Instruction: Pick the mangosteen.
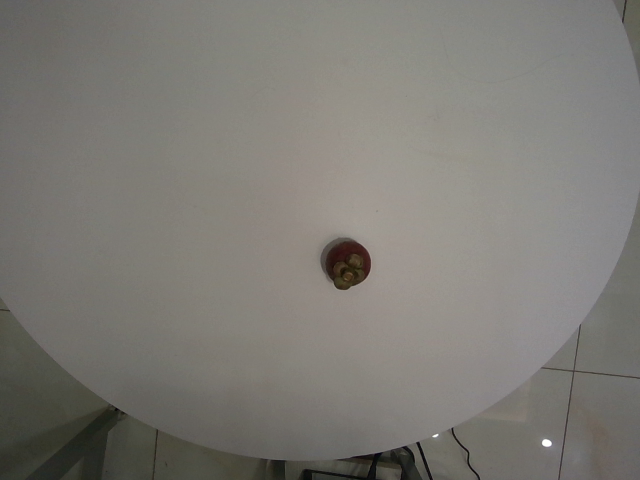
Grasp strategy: vertical